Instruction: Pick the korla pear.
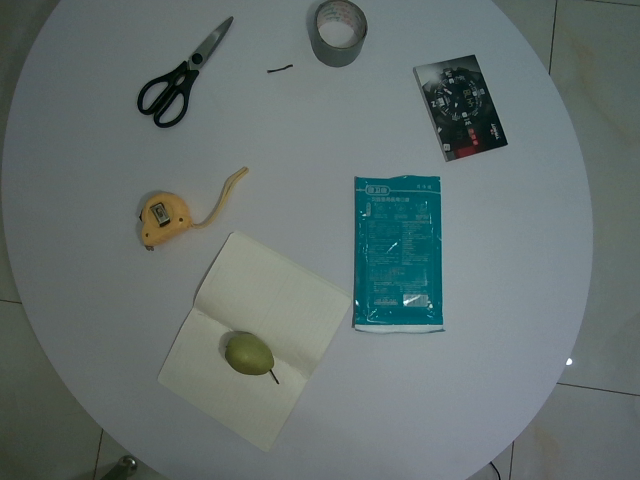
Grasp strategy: vertical